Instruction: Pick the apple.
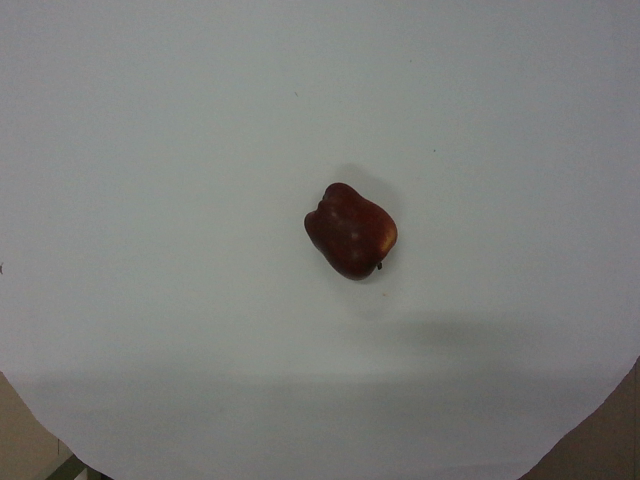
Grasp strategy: vertical